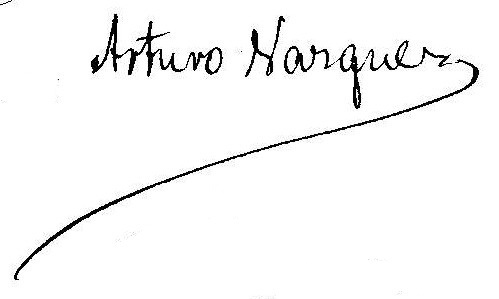
Signature of: arturo vázquez núñez